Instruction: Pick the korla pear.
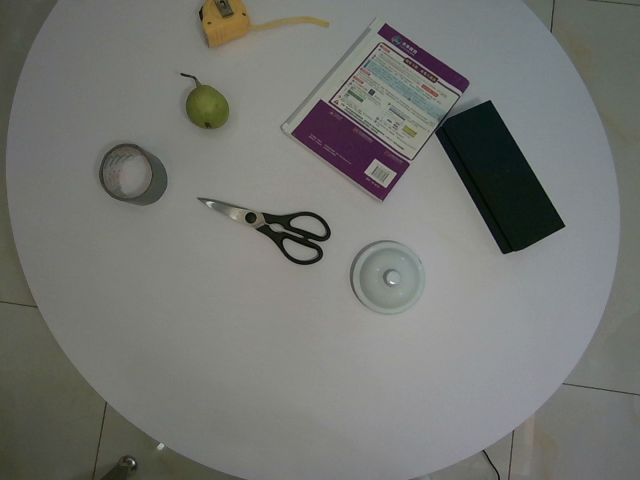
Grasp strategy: vertical